Question: Which state is mentioned in the document?
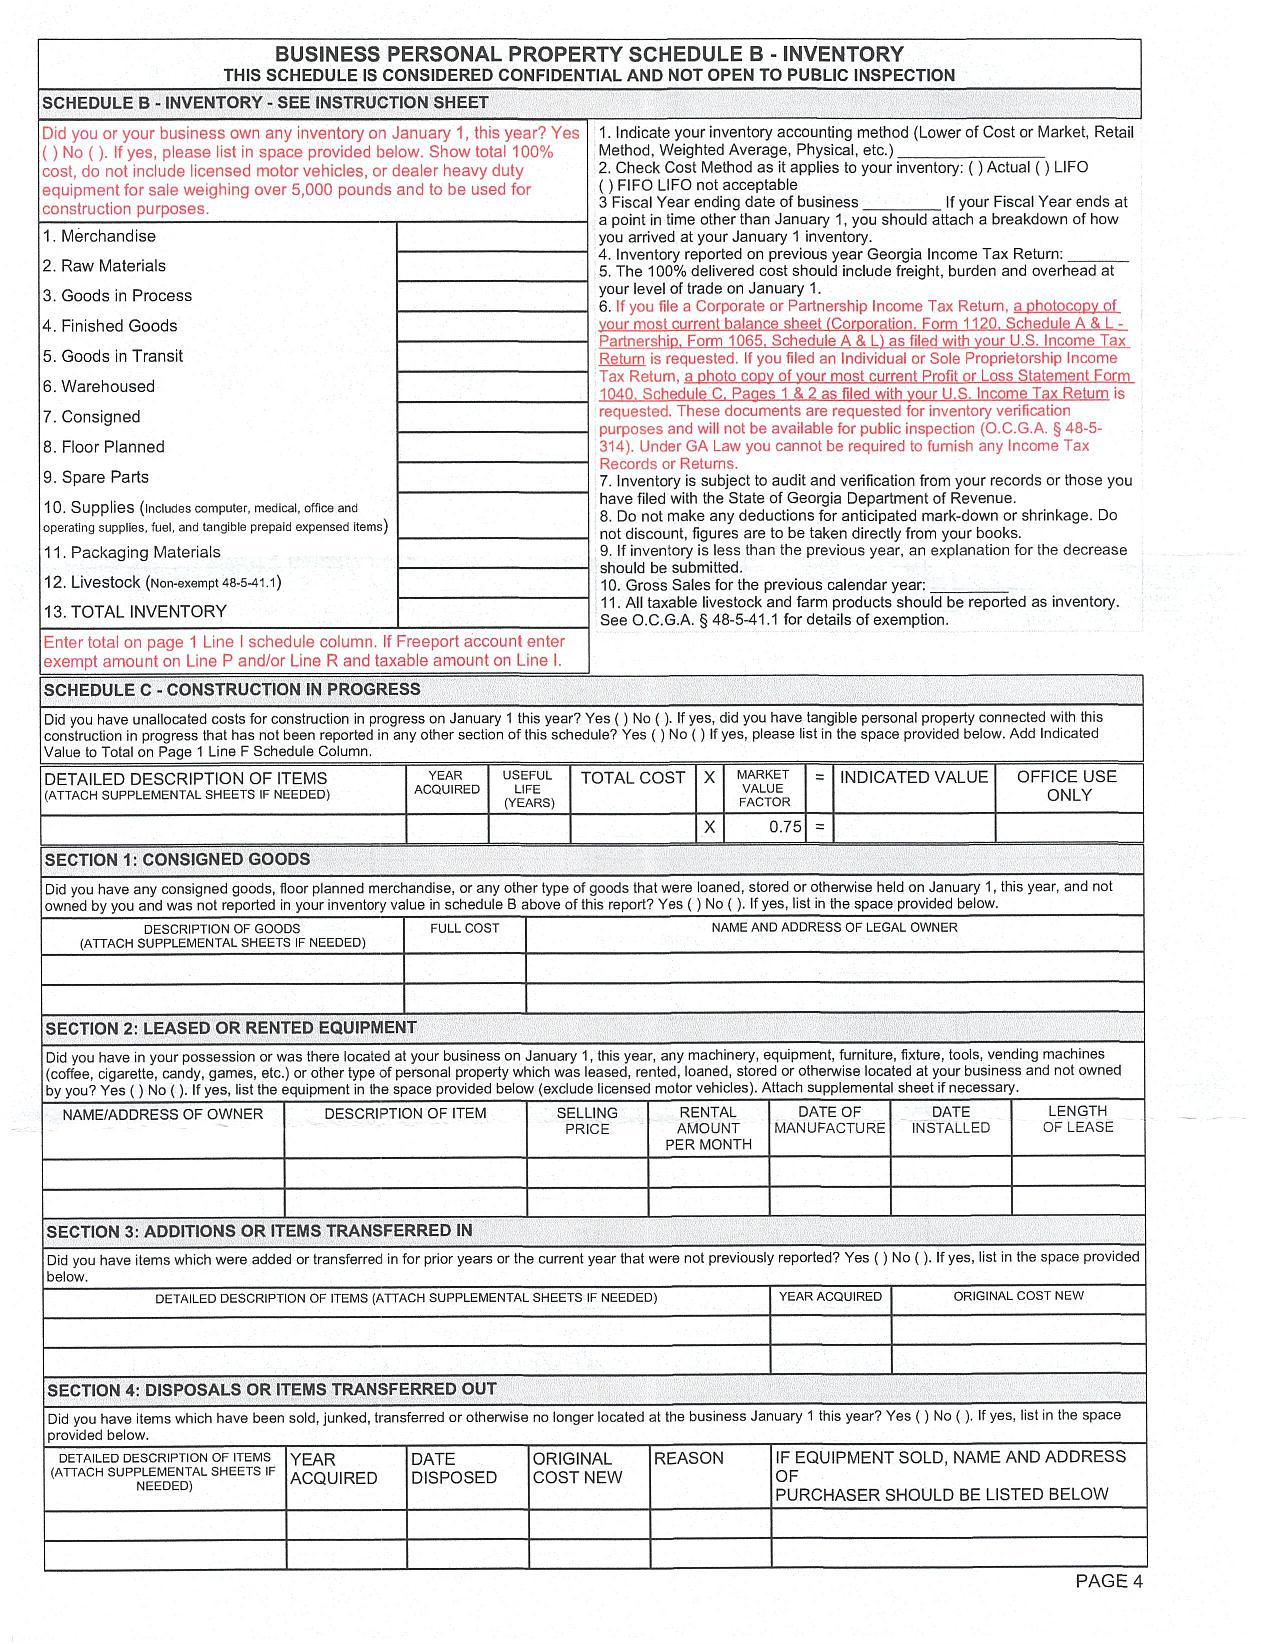
Answer: "Georgia"